Question: Which state is mentioned in the document?
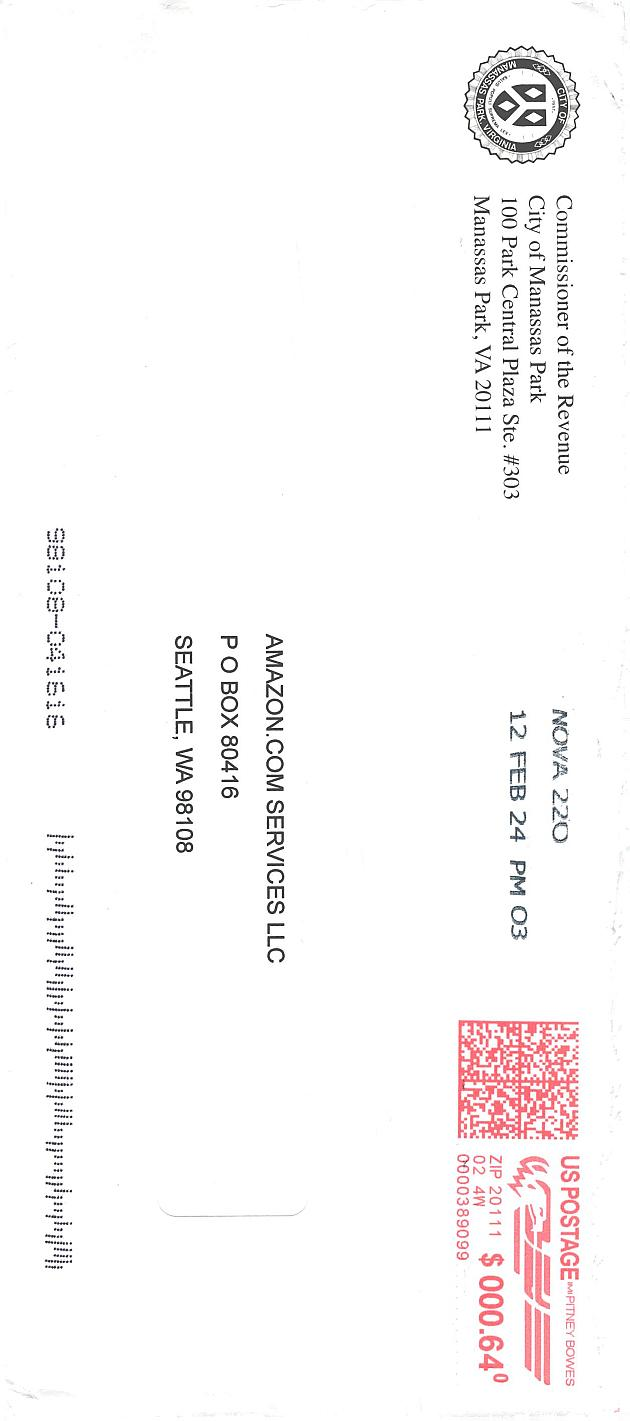
Answer: "IA"